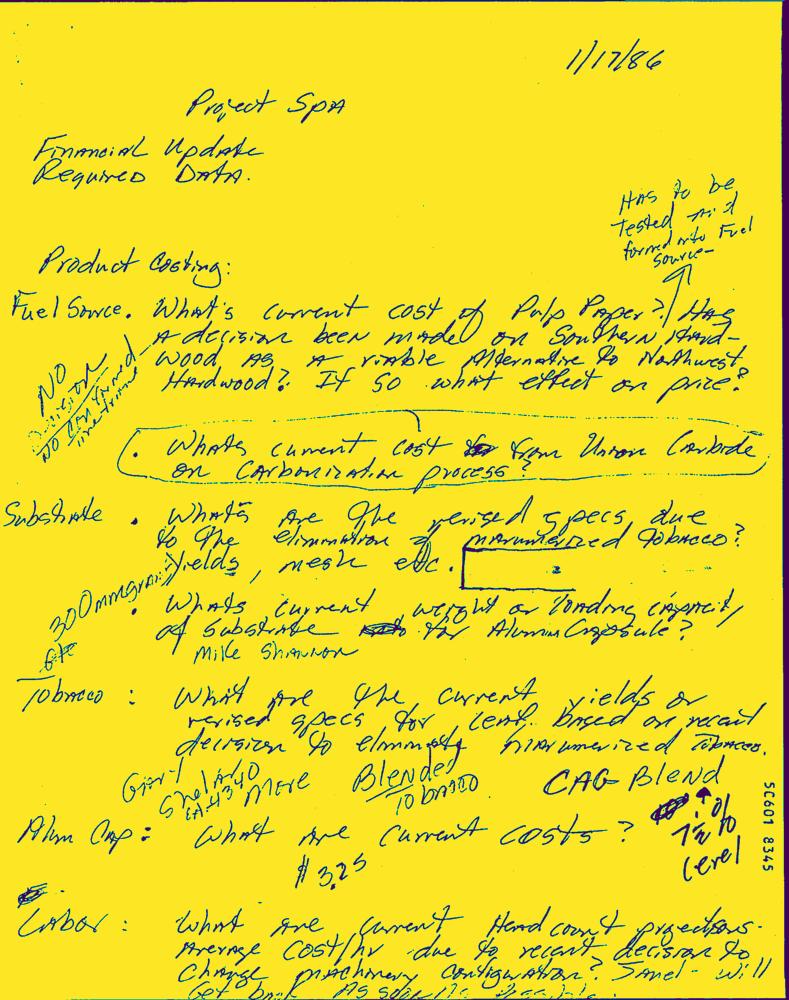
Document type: Hand-Written